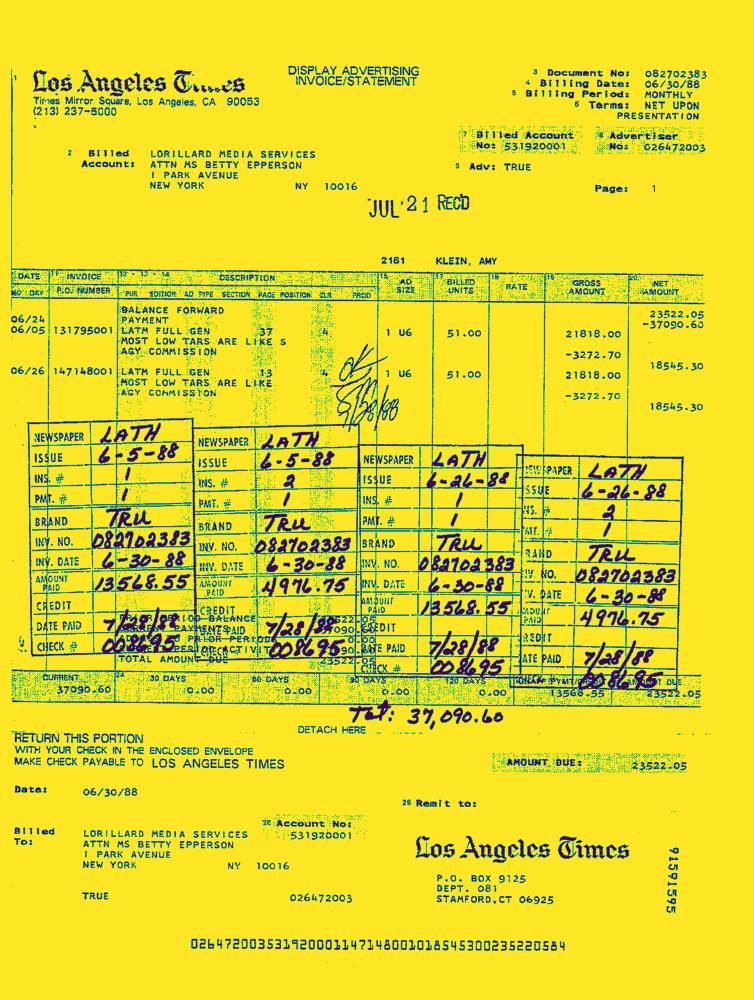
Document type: Invoice-Doc